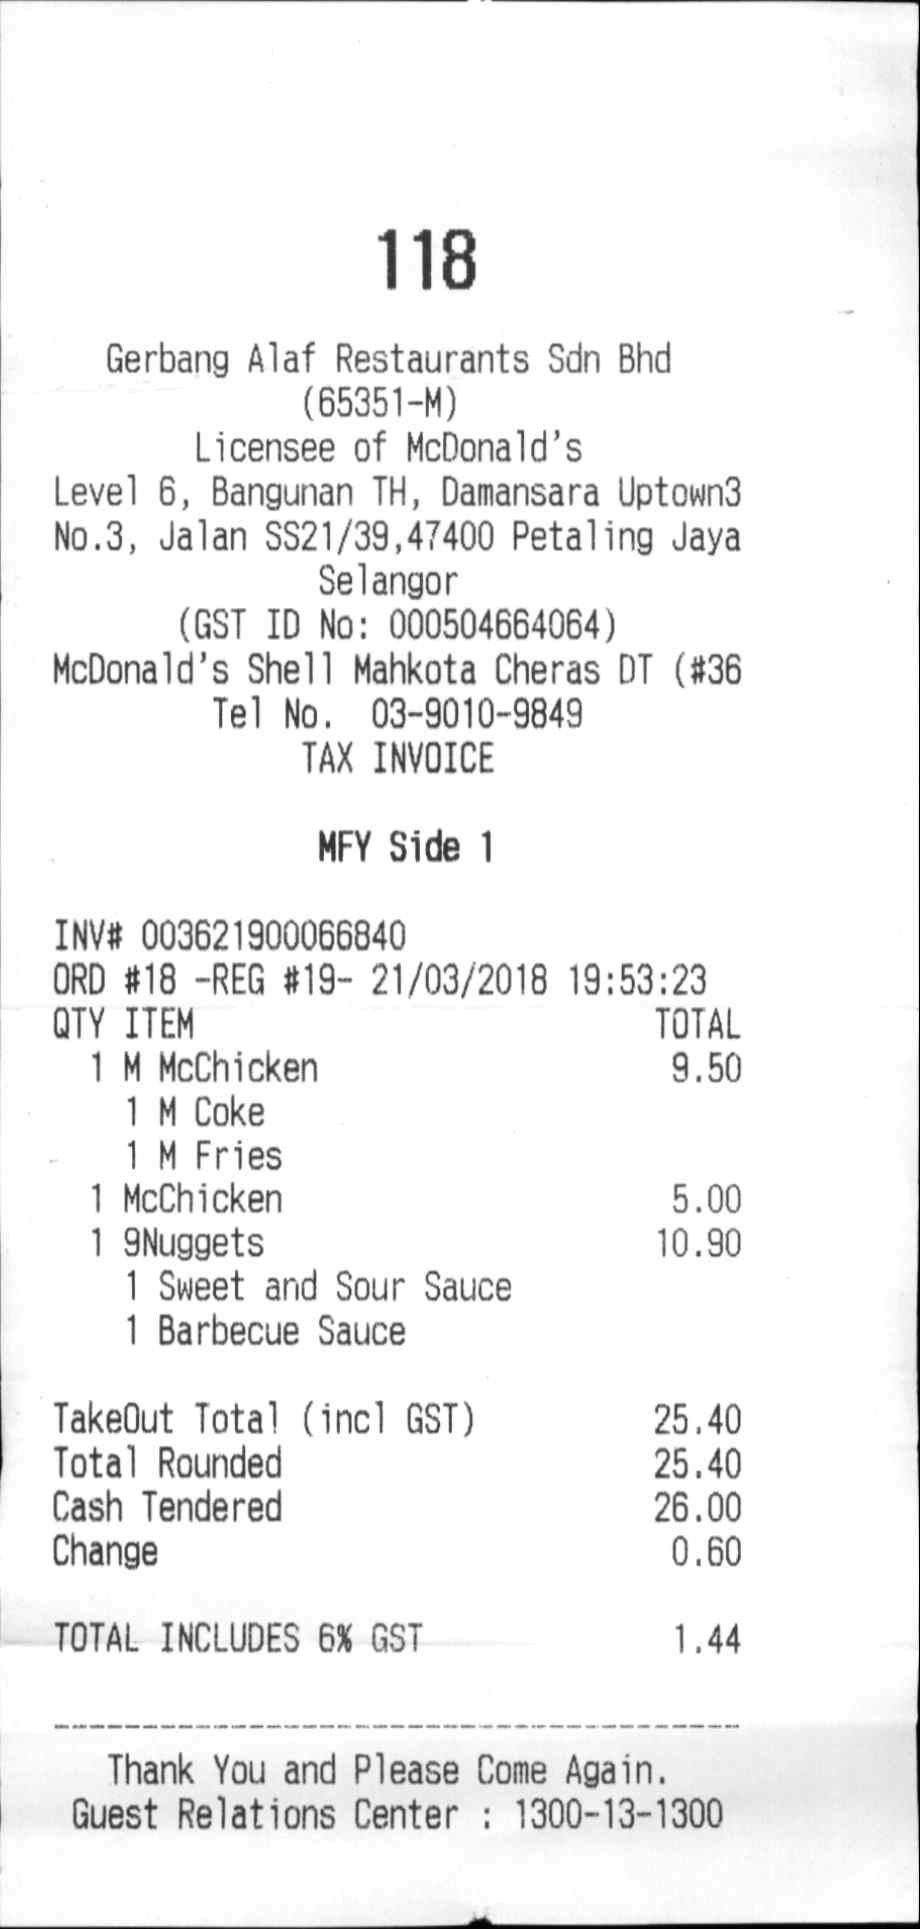
118
GERBANG ALAF RESTAURANTS SDN BHD
(65351-M)
LICENSEE OF MCDONALD'S
LEVEL 6, BANGUNAN TH, DAMANSARA UPTOWN3
NO.3, JALAN SS21/39, 47400 PETALING JAYA
SELANGOR
(GST ID NO: 000504664064)
MCDONALD'S SHELL MAHKOTA CHERAS DT (#36
TEL NO. 03-9010-9849
TAX INVOICE
MFY SIDE 1
INV# 003621900066840
ORD #18 -REG #19- 21/03/2018
19:53:23
QTY ITEM
TOTAL
1 M MCCHICKEN
9.50
1 M COKE
1 M FRIES
1 MCCHICKEN
5.00
1 9NUGGETS
10.90
1 SWEET AND SOUR SAUCE
1 BARBECUE SAUCE
TAKEOUT TOTAL (INCL GST)
25.40
TOTAL ROUNDED
25.40
CASH TENDERED
26.00
CHANGE
0.60
TOTAL INCLUDES 6% GST
1.44
THANK YOU AND PLEASE COME AGAIN.
GUEST RELATIONS : 1300-13-1300